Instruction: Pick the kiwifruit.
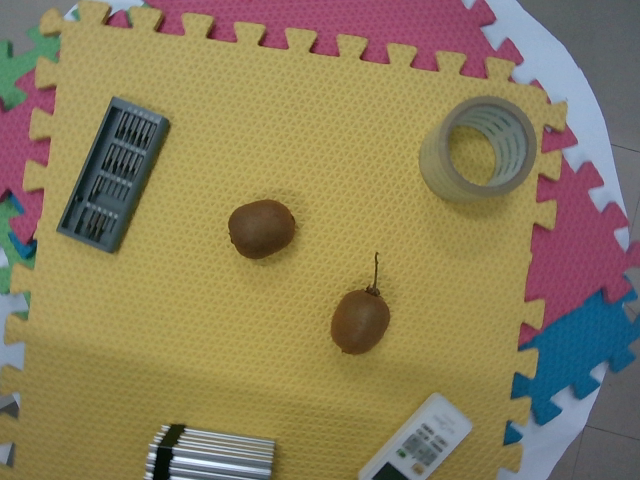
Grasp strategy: vertical